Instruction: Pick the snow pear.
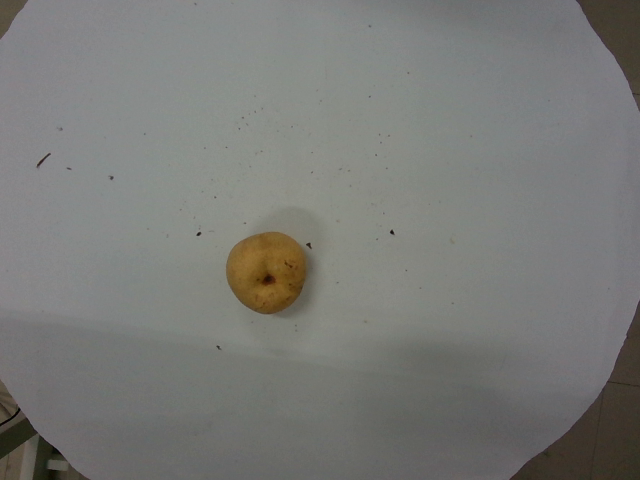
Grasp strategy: vertical